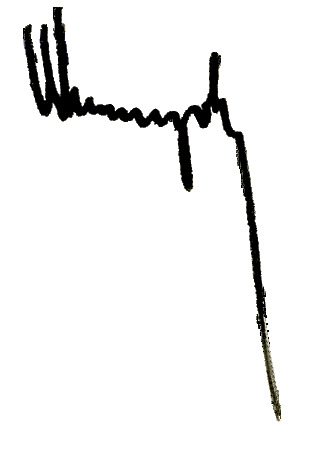
Signature of: georgy odintsov